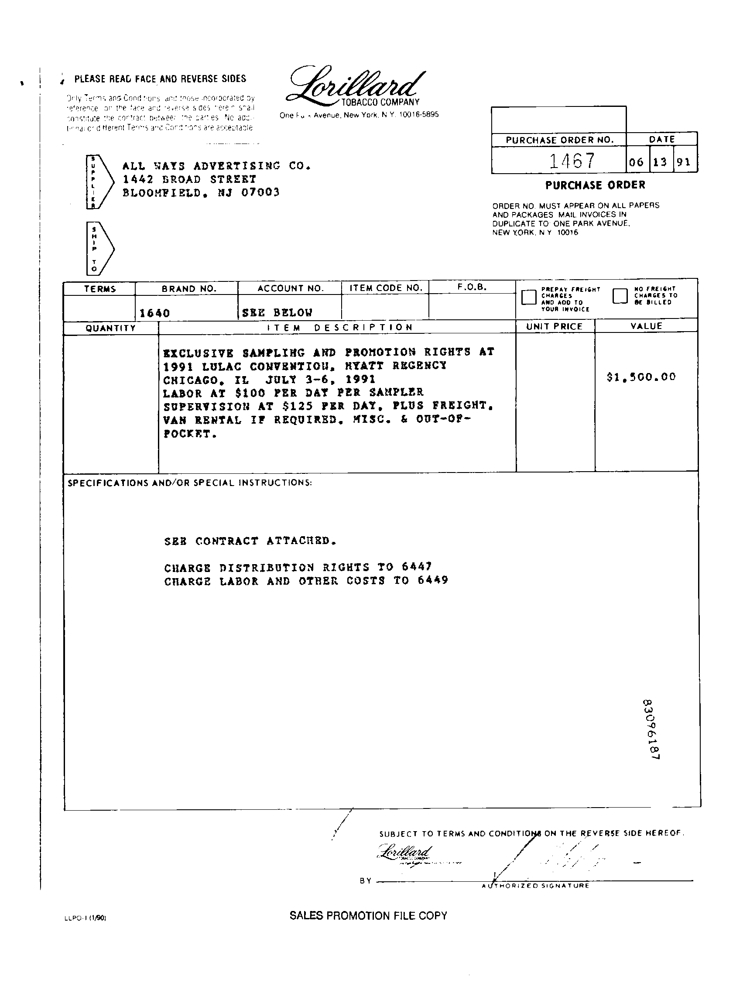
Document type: Invoice